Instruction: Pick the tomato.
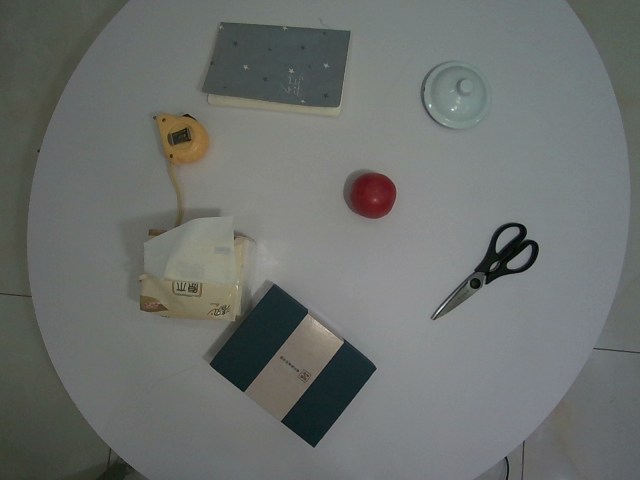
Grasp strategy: vertical